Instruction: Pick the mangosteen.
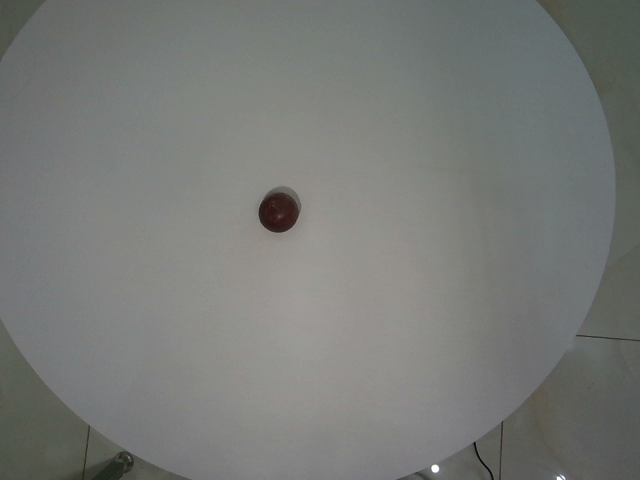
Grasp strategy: vertical